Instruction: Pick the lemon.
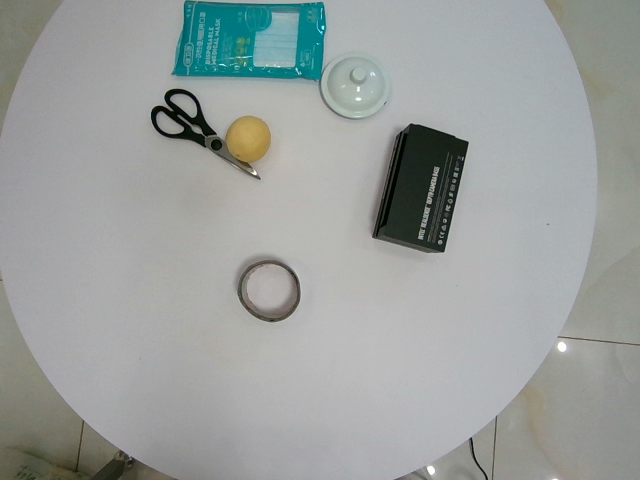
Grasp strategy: vertical